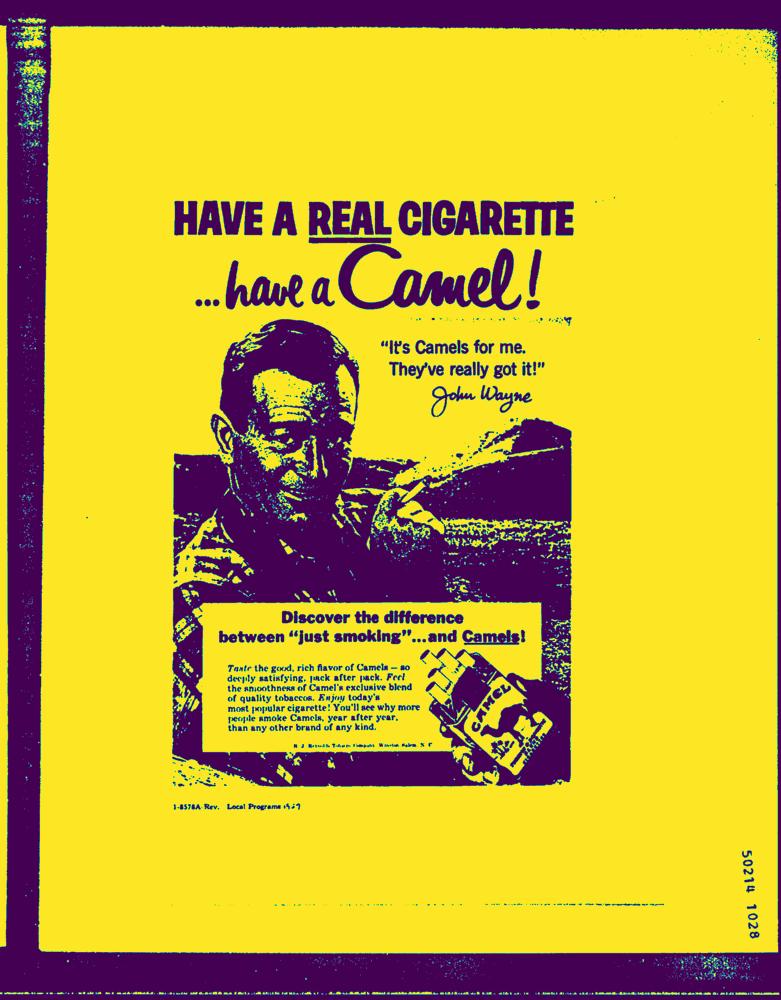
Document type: AD